Question: What type of tax is indicated in the document, personal property or real estate?
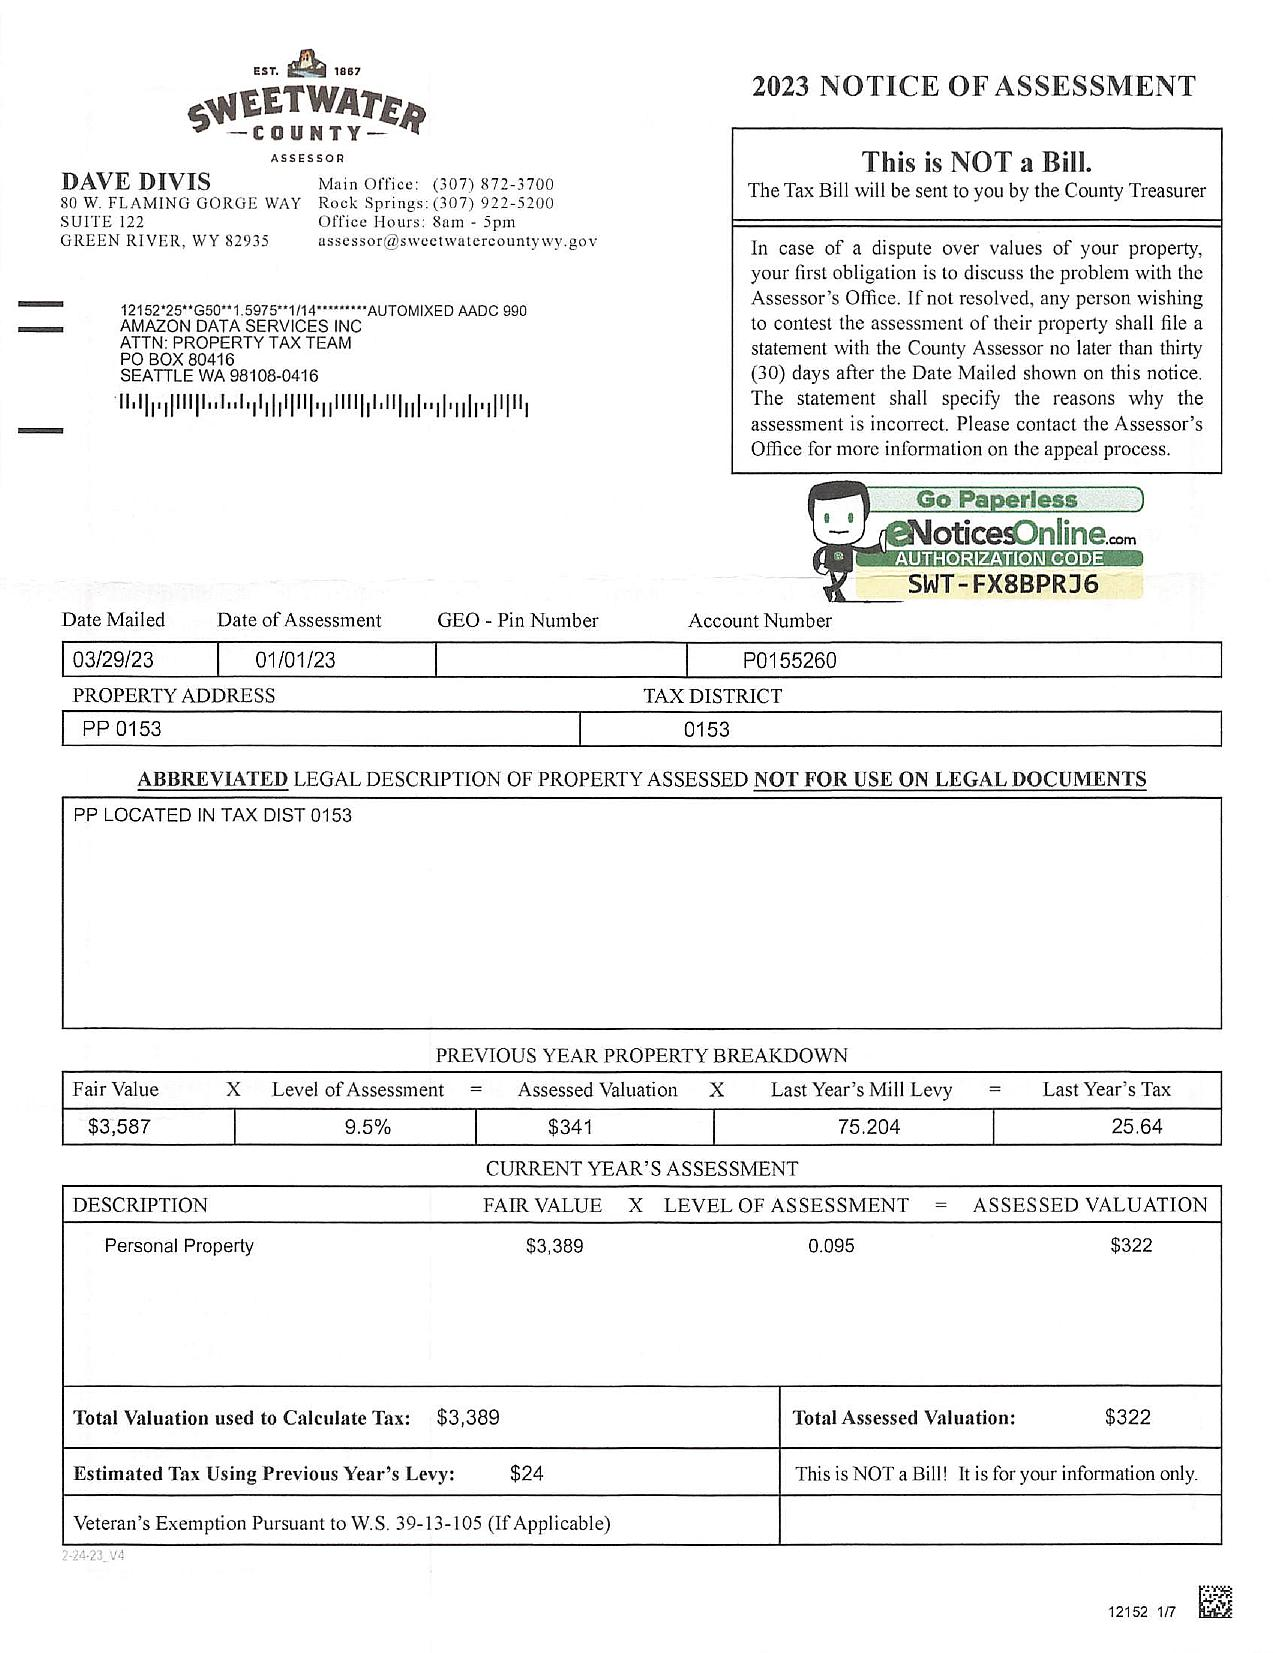
Answer: "Personal Property"